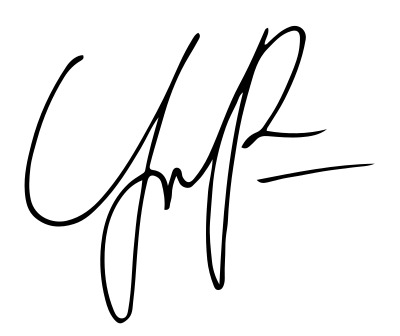
Signature of: jay park